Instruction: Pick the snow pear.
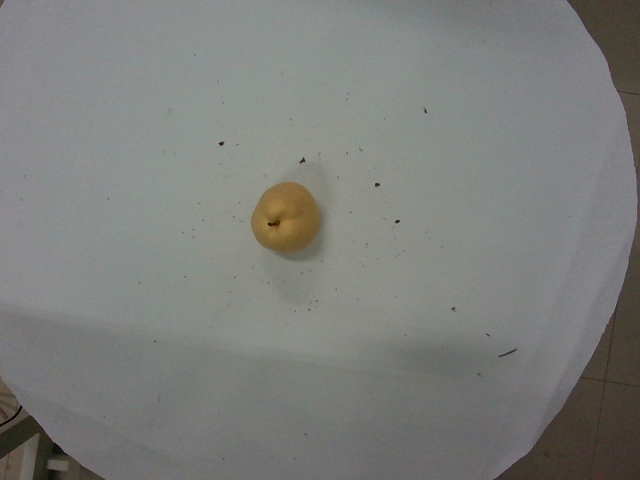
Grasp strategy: vertical